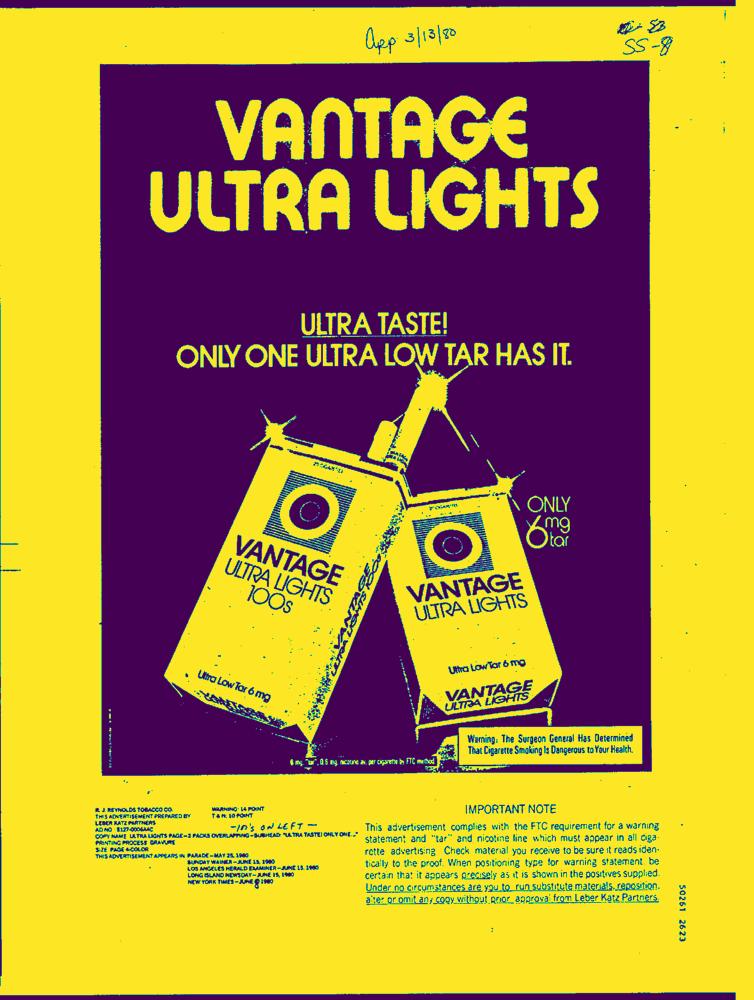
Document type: AD